Question: What is the property identification or parcel number listed?
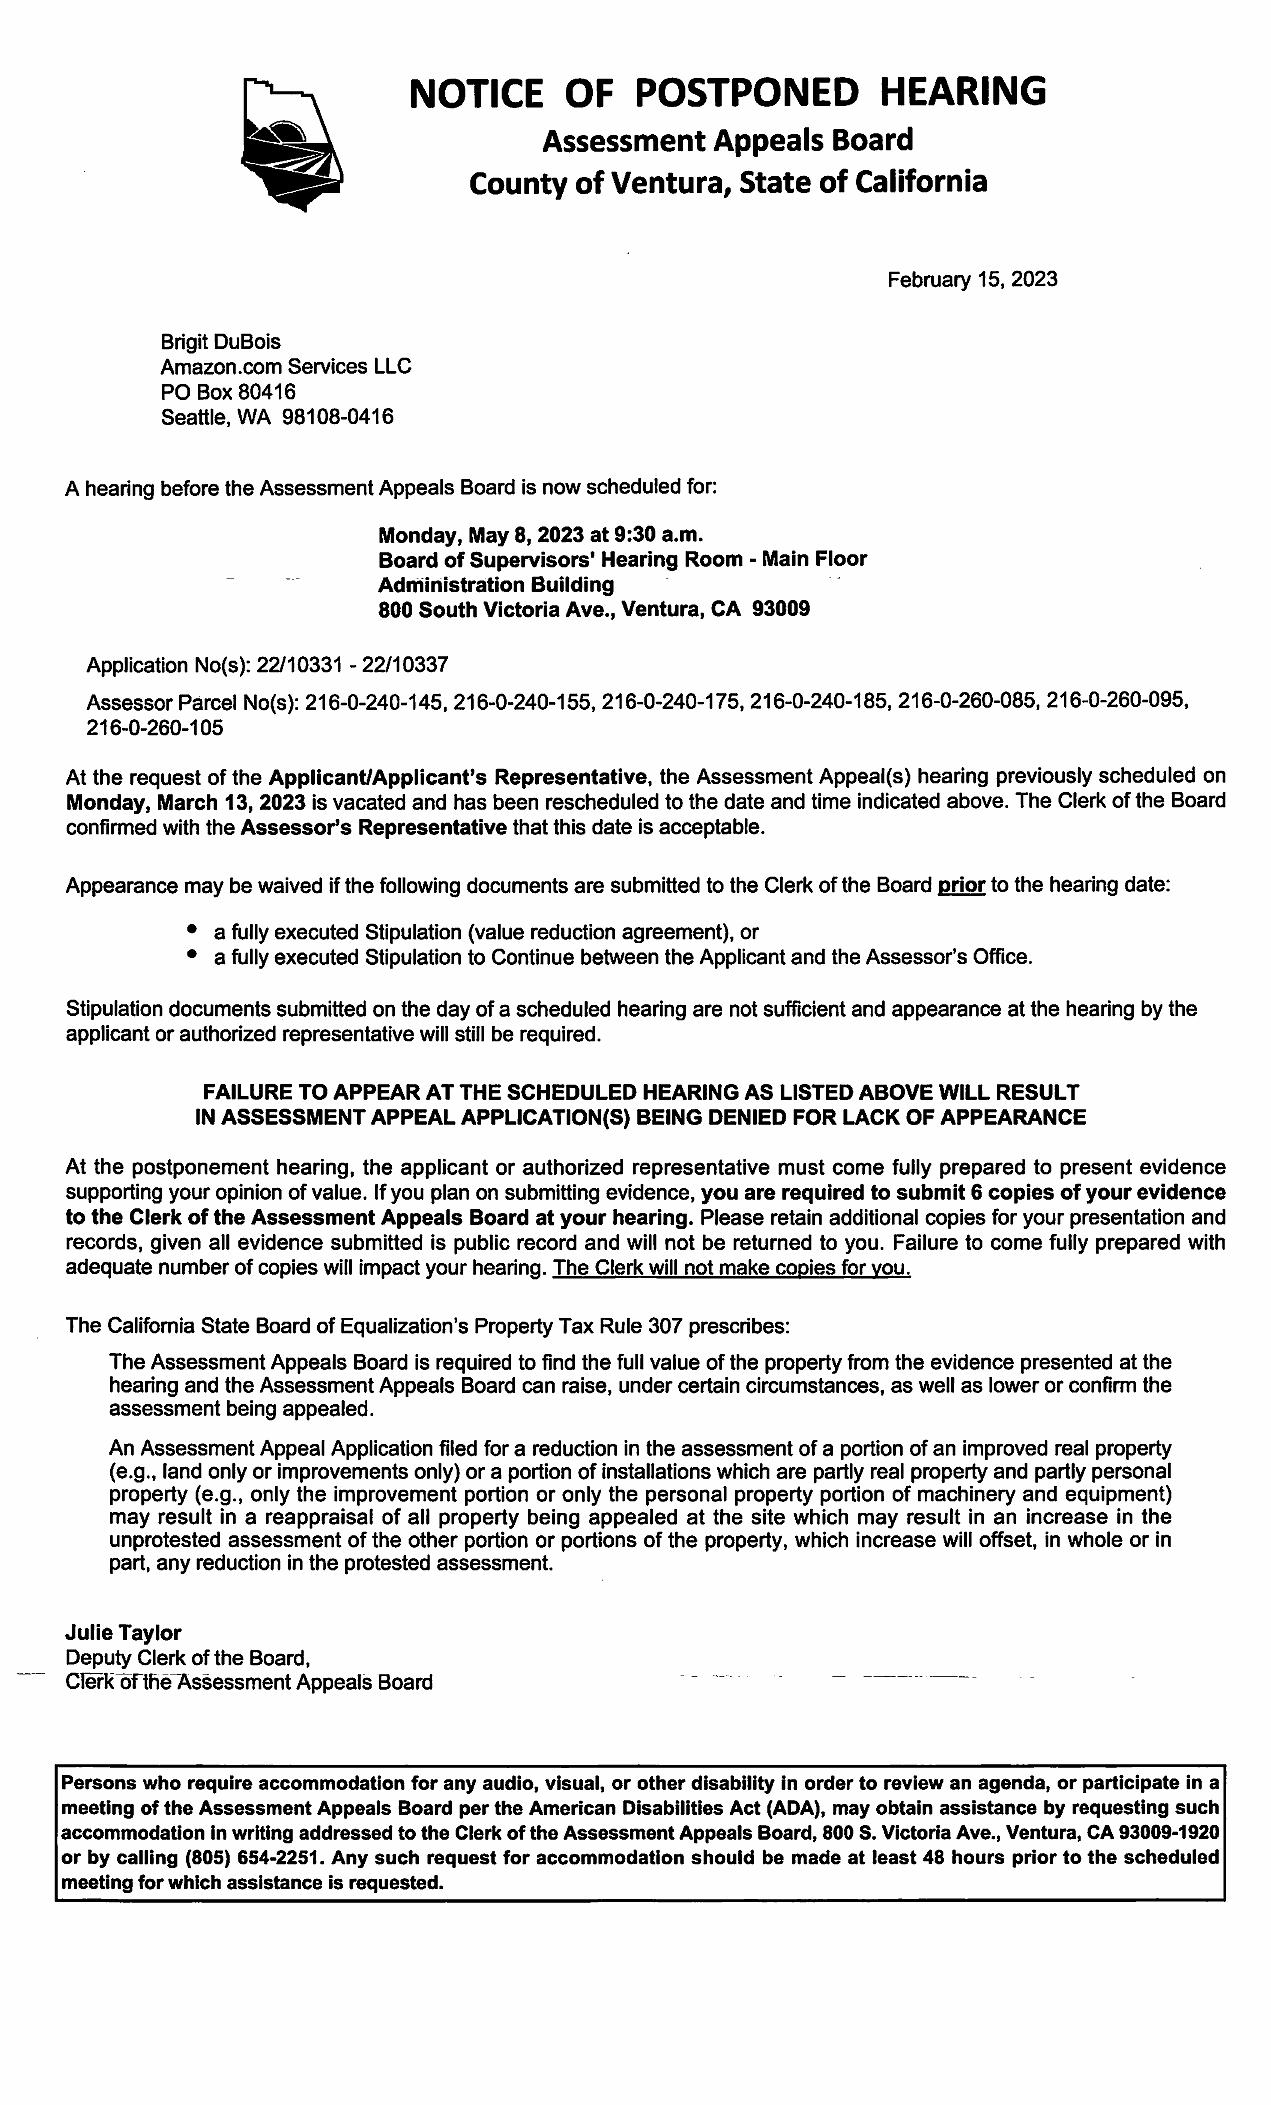
Answer: "216-0-240-145, 216-0-240-155, 216-0-240-175, 216-0-240-185, 216-0-260-085, 216-0-260-095, 216-0-260-105"